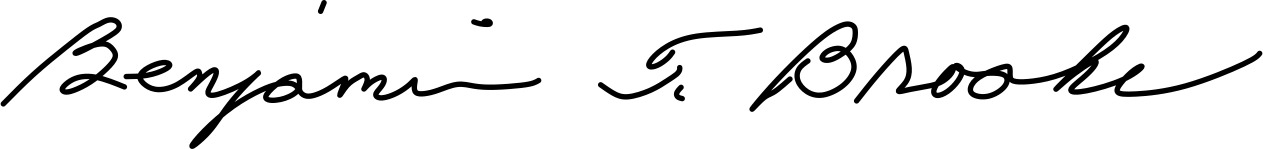
Signature of: benjamin brooks